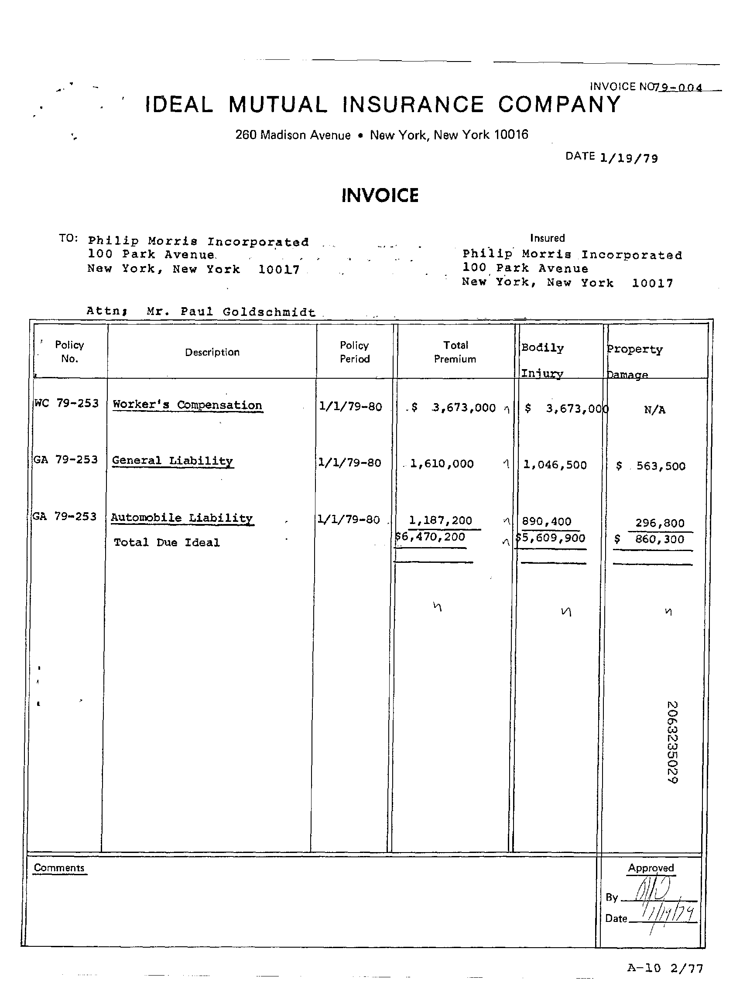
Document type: Invoice